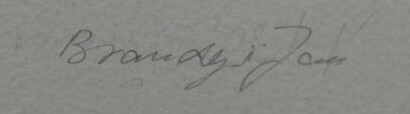
Signature of: jan adolf brandeis